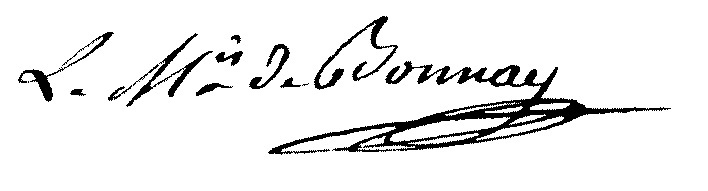
Signature of: charles françois marquis de bonnay